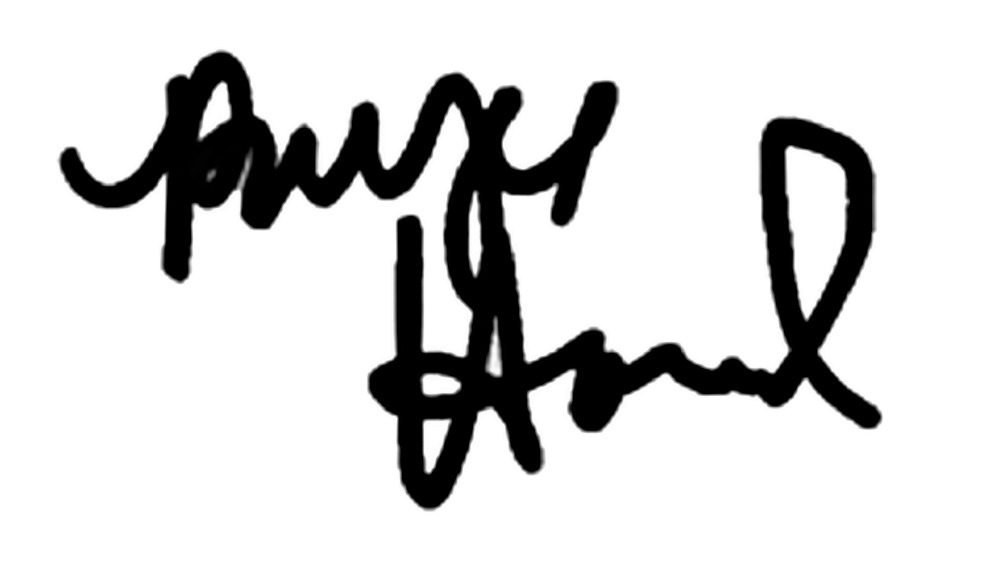
Signature of: bryce dallas howard